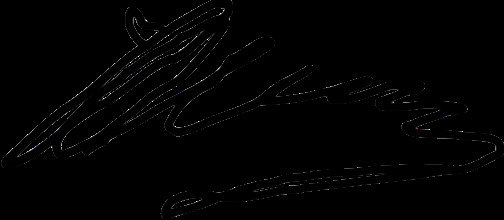
Signature of: jan olszewski